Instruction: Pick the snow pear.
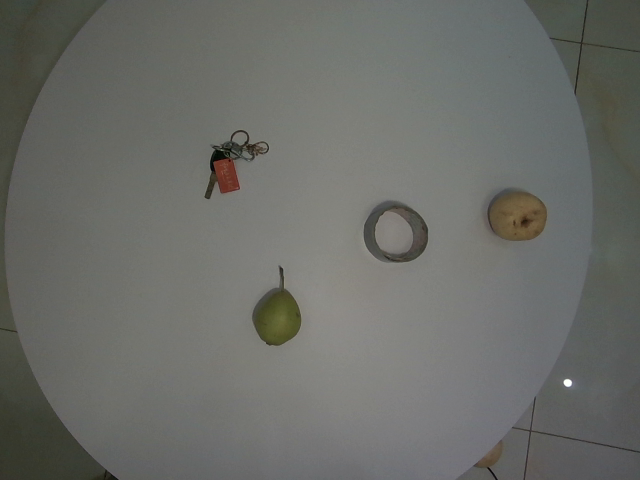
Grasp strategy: vertical